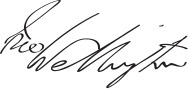
Signature of: arthur wellesley 1st duke of wellington